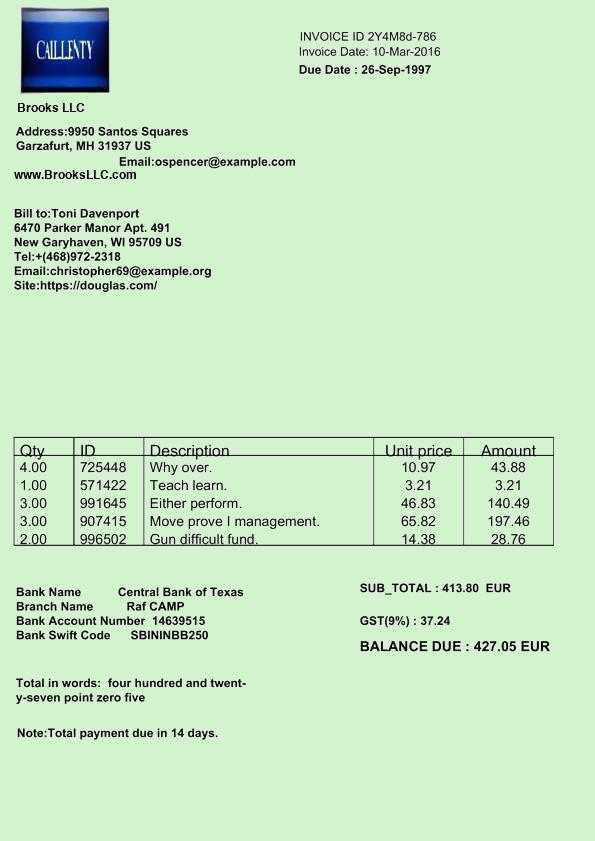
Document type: Invoice